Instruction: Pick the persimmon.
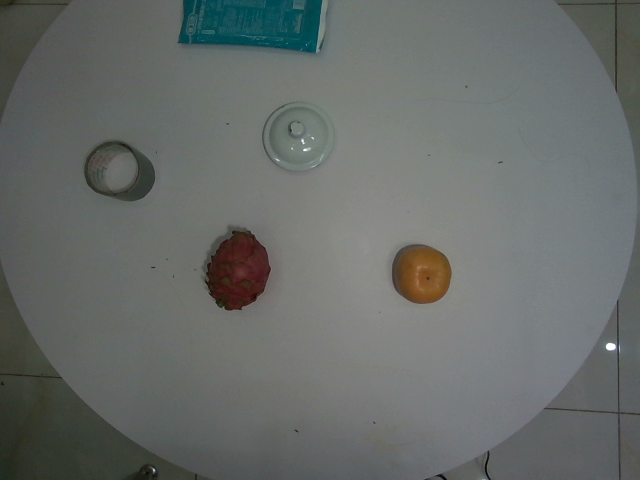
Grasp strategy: vertical